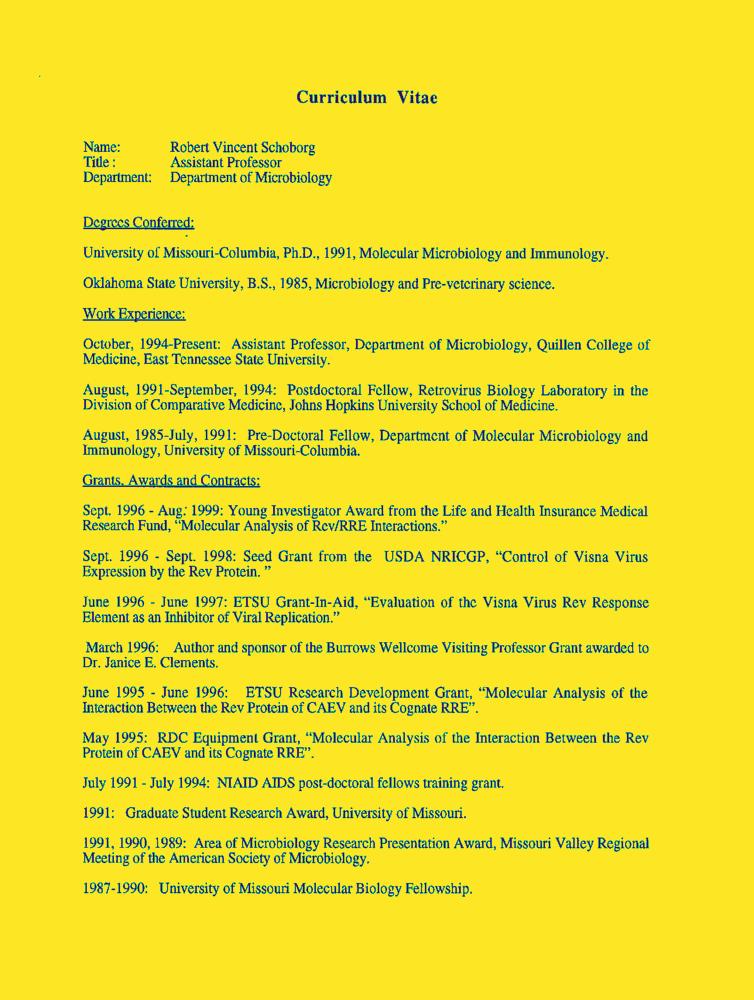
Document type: Resume-Doc